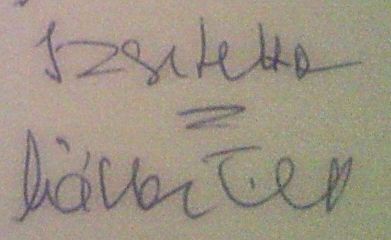
Signature of: ferenc kállai